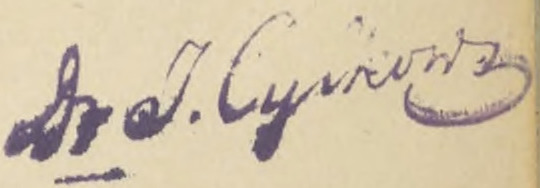
Signature of: izaak cylkow